Question: What appears to be the issue?
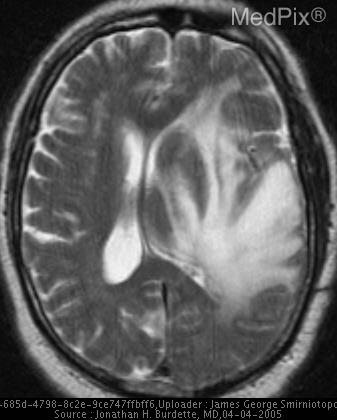
Answer: The findings suggest Dural based mass in anterior-medial portion of middle cranial fossa on the right.  Roughly hemispheric in shape with a broad dural base and enhancement of the adjacent dura and cavernous sinus.  There very extensive vasogenic edema.. Note the extensive intraaxial vasogenic edema, despite being a low-grade (GR 1) meningioma.  The hemispheric swelling from the edema is causing subfalcial and tentorial brain herniation.. The patient might have a history of This is a 67yo white man with Hx of HTN, CM, and MI X 3
reports of right-sided weakness, facial droop, dizziness leading to a fall.  He reports no loss of consciousness, no post-ictal period. No loss of bowel or bladder function.

The patient reports some generalized weakness over the last month as well as headaches..